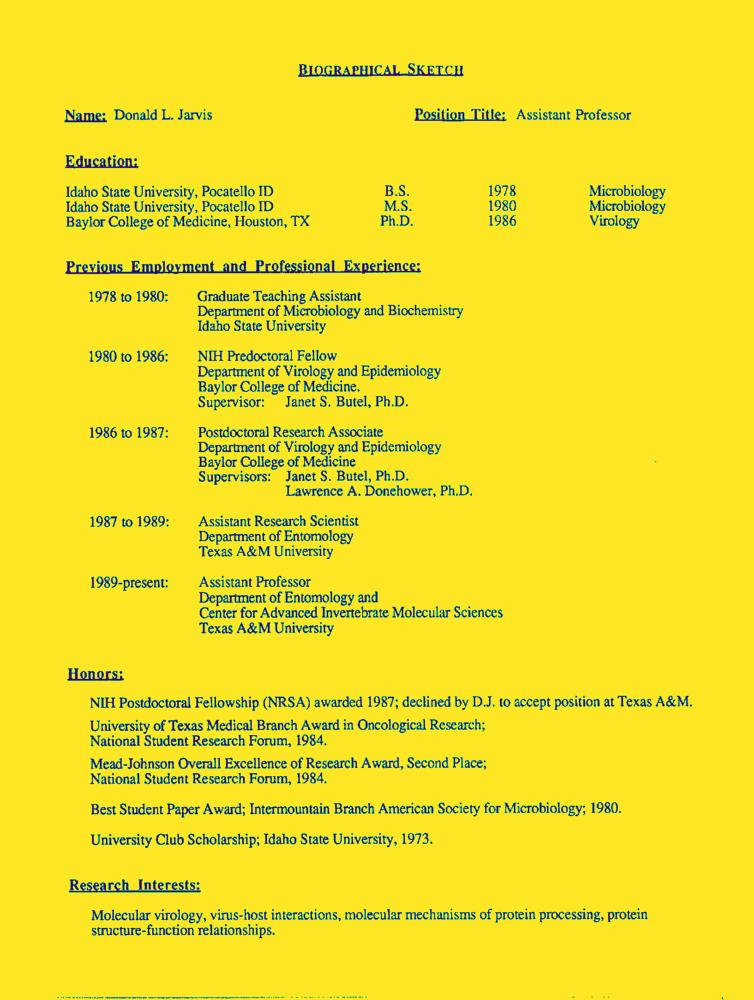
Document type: Resume-Doc